Question: Talk about the condition:
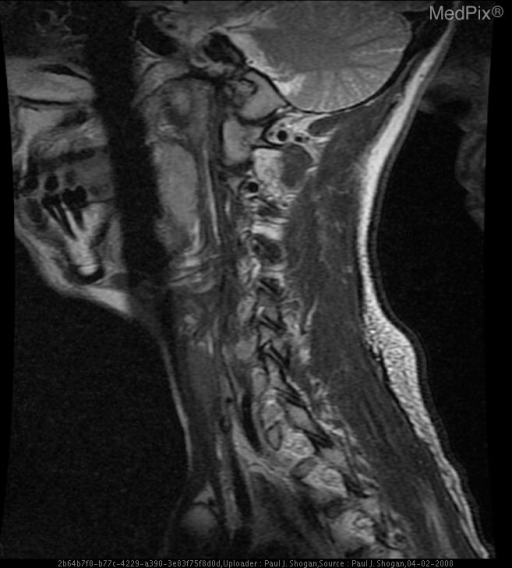
Answer: The disease is discussed as: Dissections may be spontaneous or traumatic; regardless of the etiology, the underlying pathology is the same: disruption of the intima with extravasation of blood into the vessel wall with subsequent extension of thrombus between the planes of the vessel wall (usually between the intima and media). The most common type is the subintimal dissection, although subadventitial dissections (clot extension in the plane between the media and adventitia) also occur.

Two theories exist with regard to the etiology of dissections, each of which invokes intimal injury as a final common pathway:
1). An intimal tear occurs, allowing clot propagation within the vessel wall.
2). A primary intramural hematoma develops and eventually ruptures through the intimal lining into the vessel lumen.

Traumatic dissections result from three basic mechanisms of injury:

1). Penetrating injuries, which include gunshot wounds, knife wounds, intra-oral trauma (pencils, sticks). With regard to characterizing the location of penetrating injuries, the neck is divided into three anatomic zones:
*Zone 1: below the level of the cricoid cartilage.
*Zone 2: between the level of the cricoid and the level of the mandibular angle.
*Zone 3: superior to the level of the mandibular angle.

2). Nonpenetrating injury due to spine fracture-subluxation injuries.

3). Blunt injury to the carotid arteries.

Vertebral artery dissections account for approximately 20% of cases of cervical vascular injuries and most commonly occur between the skull base and the upper cervical spine. Less commonly, the injury occurs between the vessel’s origin from the subclavian artery and the C6 foramen transversarium. Mid-cervical vertebral artery injuries occur in approximately 5% of patient with fractures involving the foramina transversaria.

Internal carotid artery dissections are the most common of all craniocervical dissections, frequently (70% of cases) involve both the cervical and petrous segments of the ICA, and usually spare the carotid bulb. Dissections involving the intracranial internal carotid artery segments, while rare, do occur.

The radiographic appearance of the contrast-opacified vertebral artery on the lateral view is as follows: the vertebral artery takes a nearly vertical course as it traverses the C6 through C3 foramina transversaria. Immediately after passing through the vertebral canal of C2, the vessel forms an inverted L and turns laterally within C2. It then exits C2 and turns cephalad to pass through the vertebral canal of C1. On exiting the transverse foramen of the atlas, it then courses sharply posteriorly along the posterior ring of C1, completing the appearance of a half square. Finally, it turns anterosuperiorly (a hairpin turn) to pierce the dura as it passes through the foramen magnum.